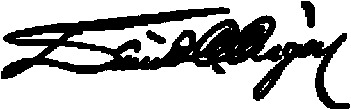
Signature of: dewitt clinton cregier